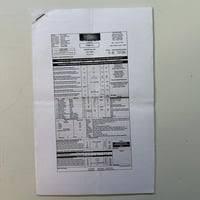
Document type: Invoice